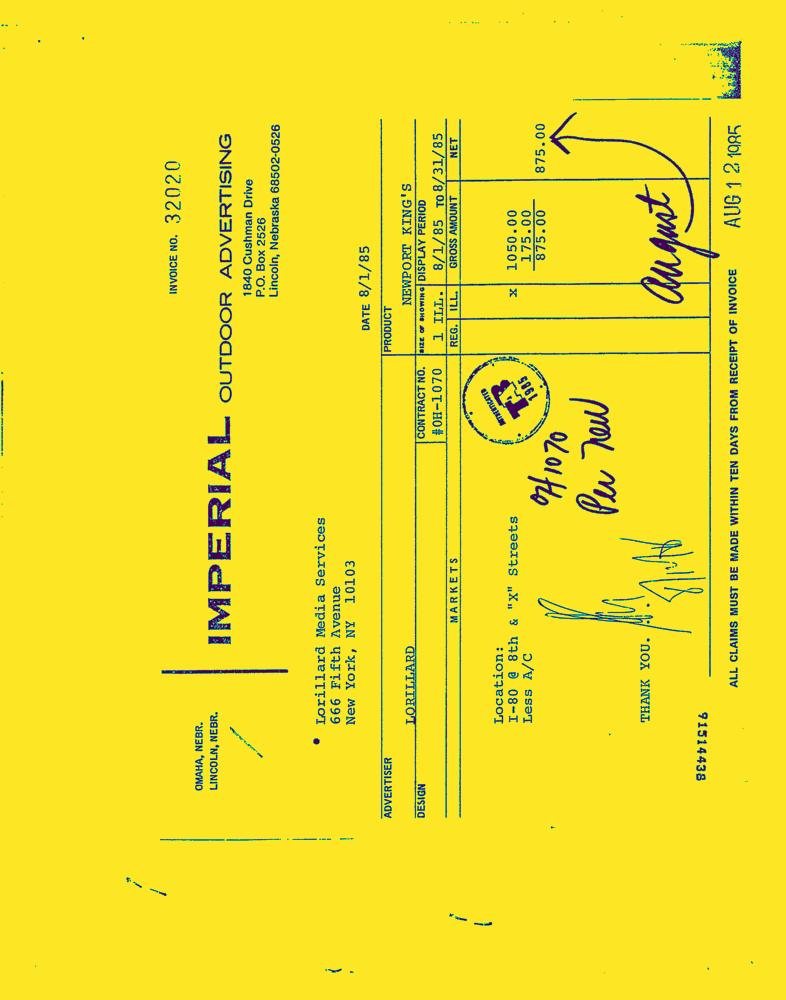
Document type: Invoice-Doc